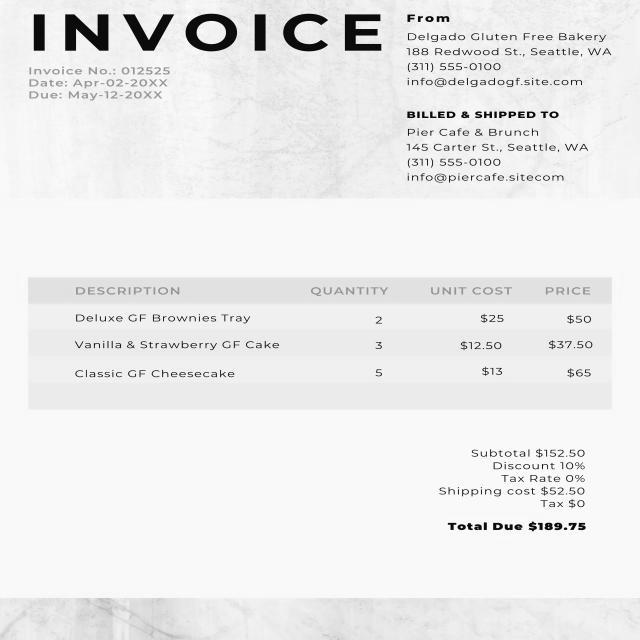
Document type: Invoice